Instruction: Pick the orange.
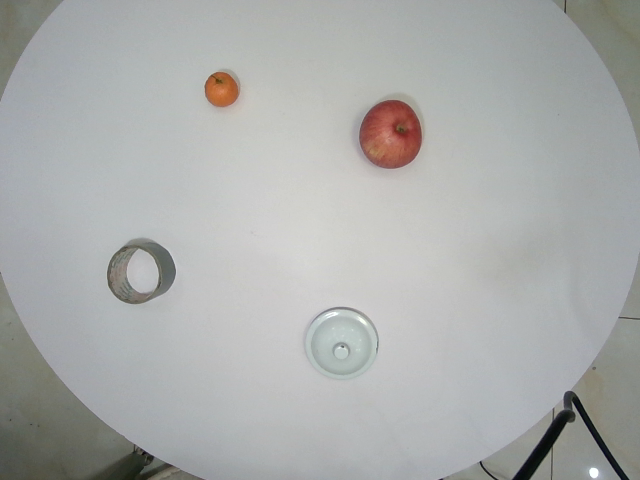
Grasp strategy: vertical